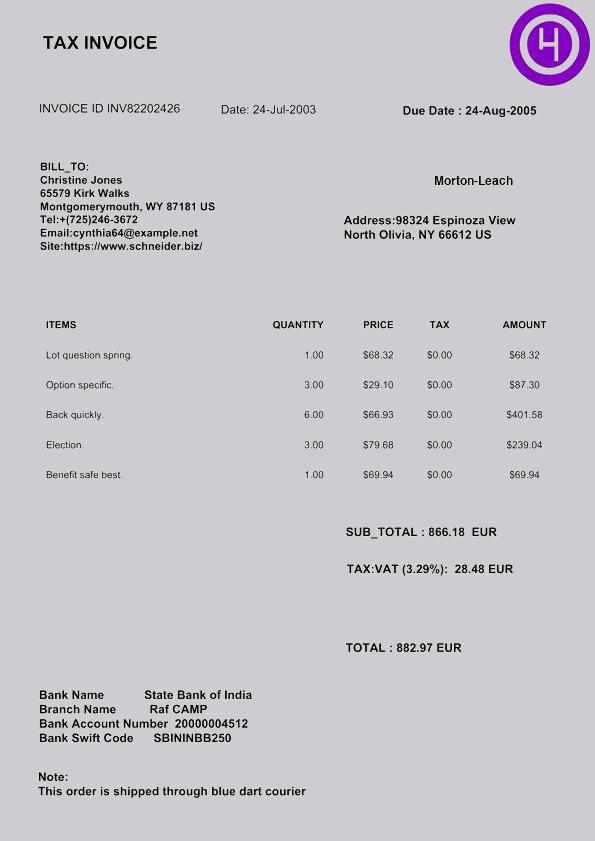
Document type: Invoice